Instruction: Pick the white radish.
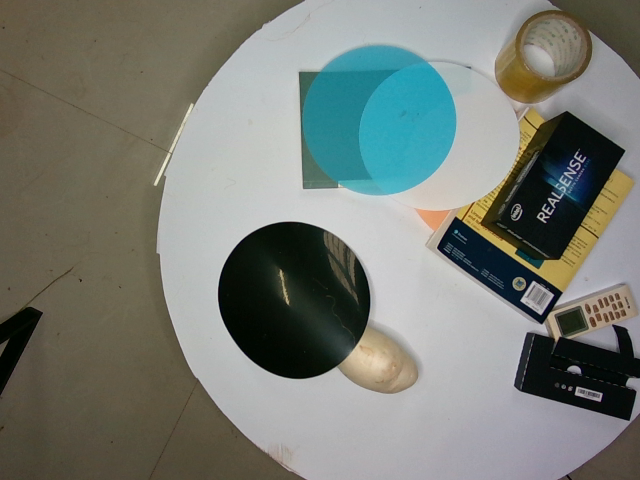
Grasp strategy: vertical